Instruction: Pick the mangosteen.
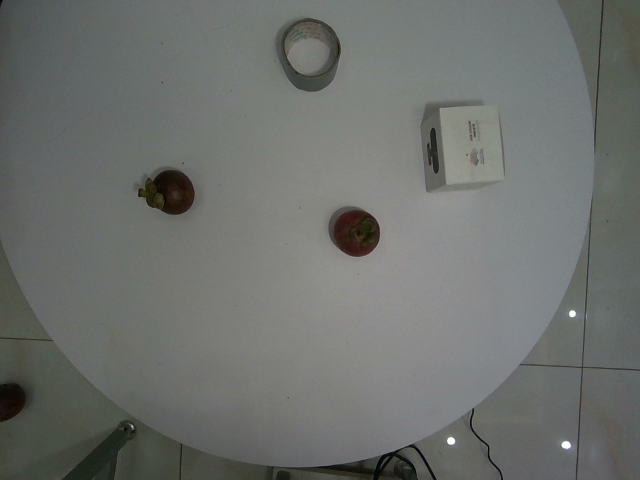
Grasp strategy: vertical